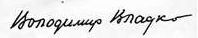
Signature of: volodymyr vladko